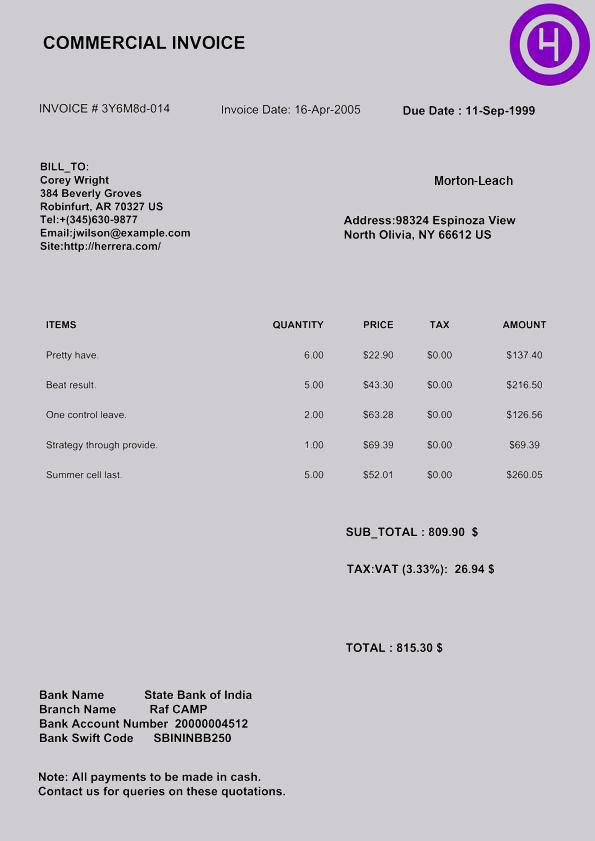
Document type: Invoice